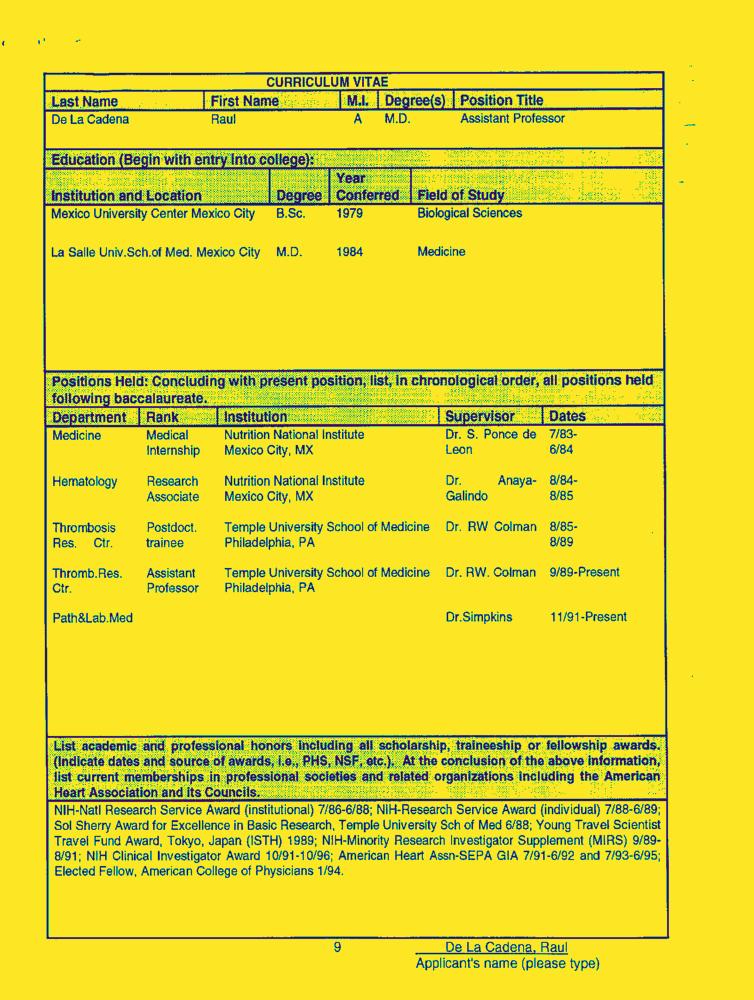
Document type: Resume-Doc